Question: What is the suspected problem?
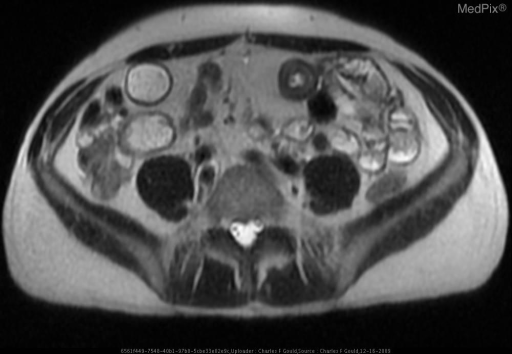
Answer: The findings suggest Several regions of discontinuous and asymmetric bowel wall thickening with alternating regions of dilation.  No fistulas were identified in this patient’s case.  Enhancement localized to the regions of mural thickening was demonstrated following the administration of intravenous gadolinium DTPA.. Region of bowel wall thickening involving the distal ileum. The patient might have a history of 54 year-old male with recurrent abdominal pain and diarrhea..